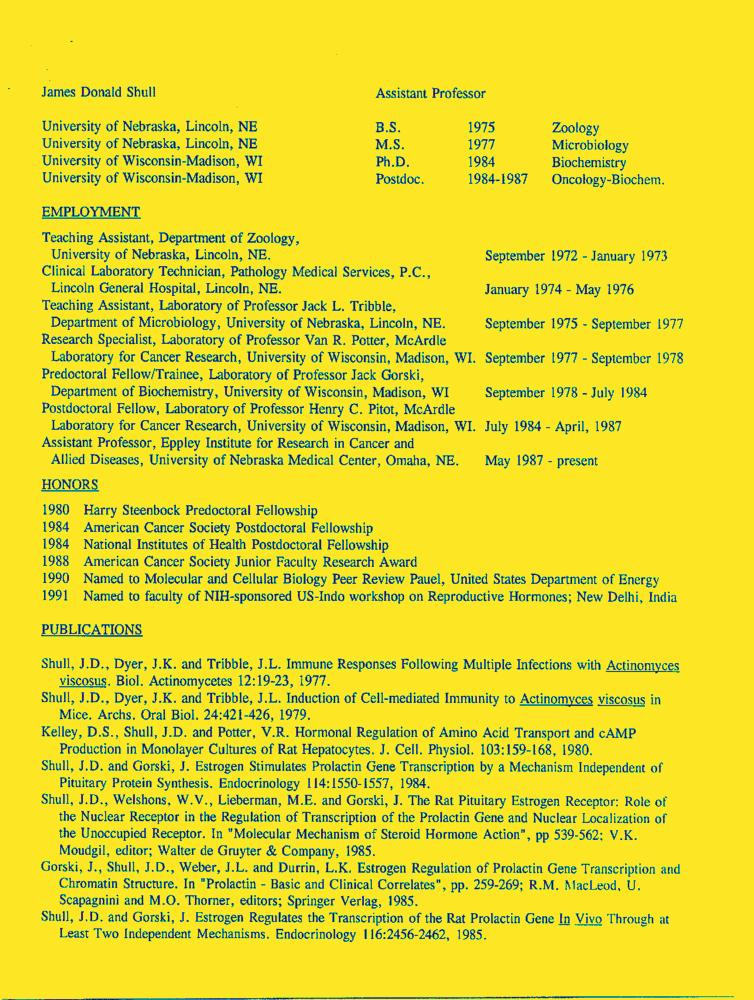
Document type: Resume-Doc